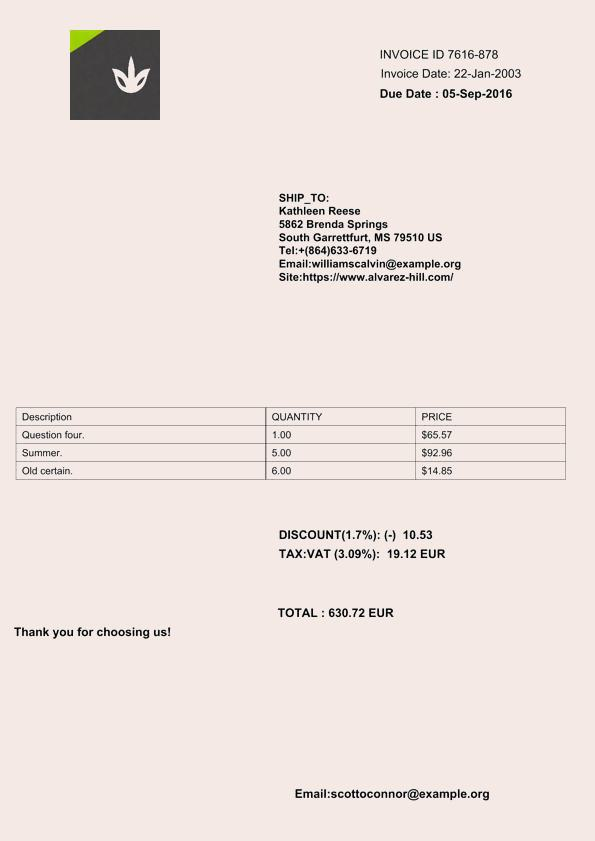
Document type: Invoice